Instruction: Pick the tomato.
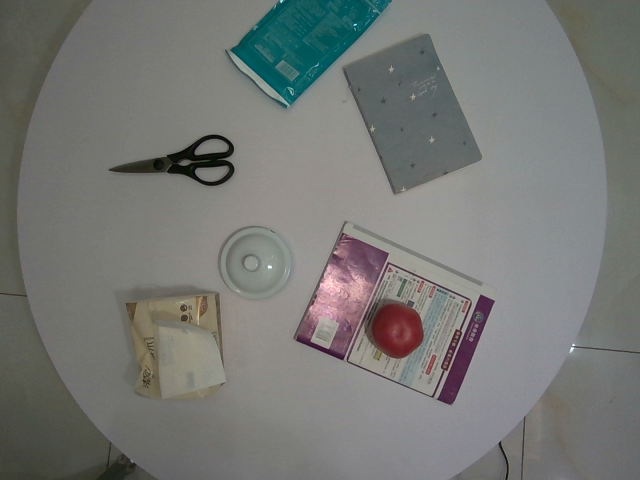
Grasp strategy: vertical